Question: What is the name of the tenant mentioned in the document?
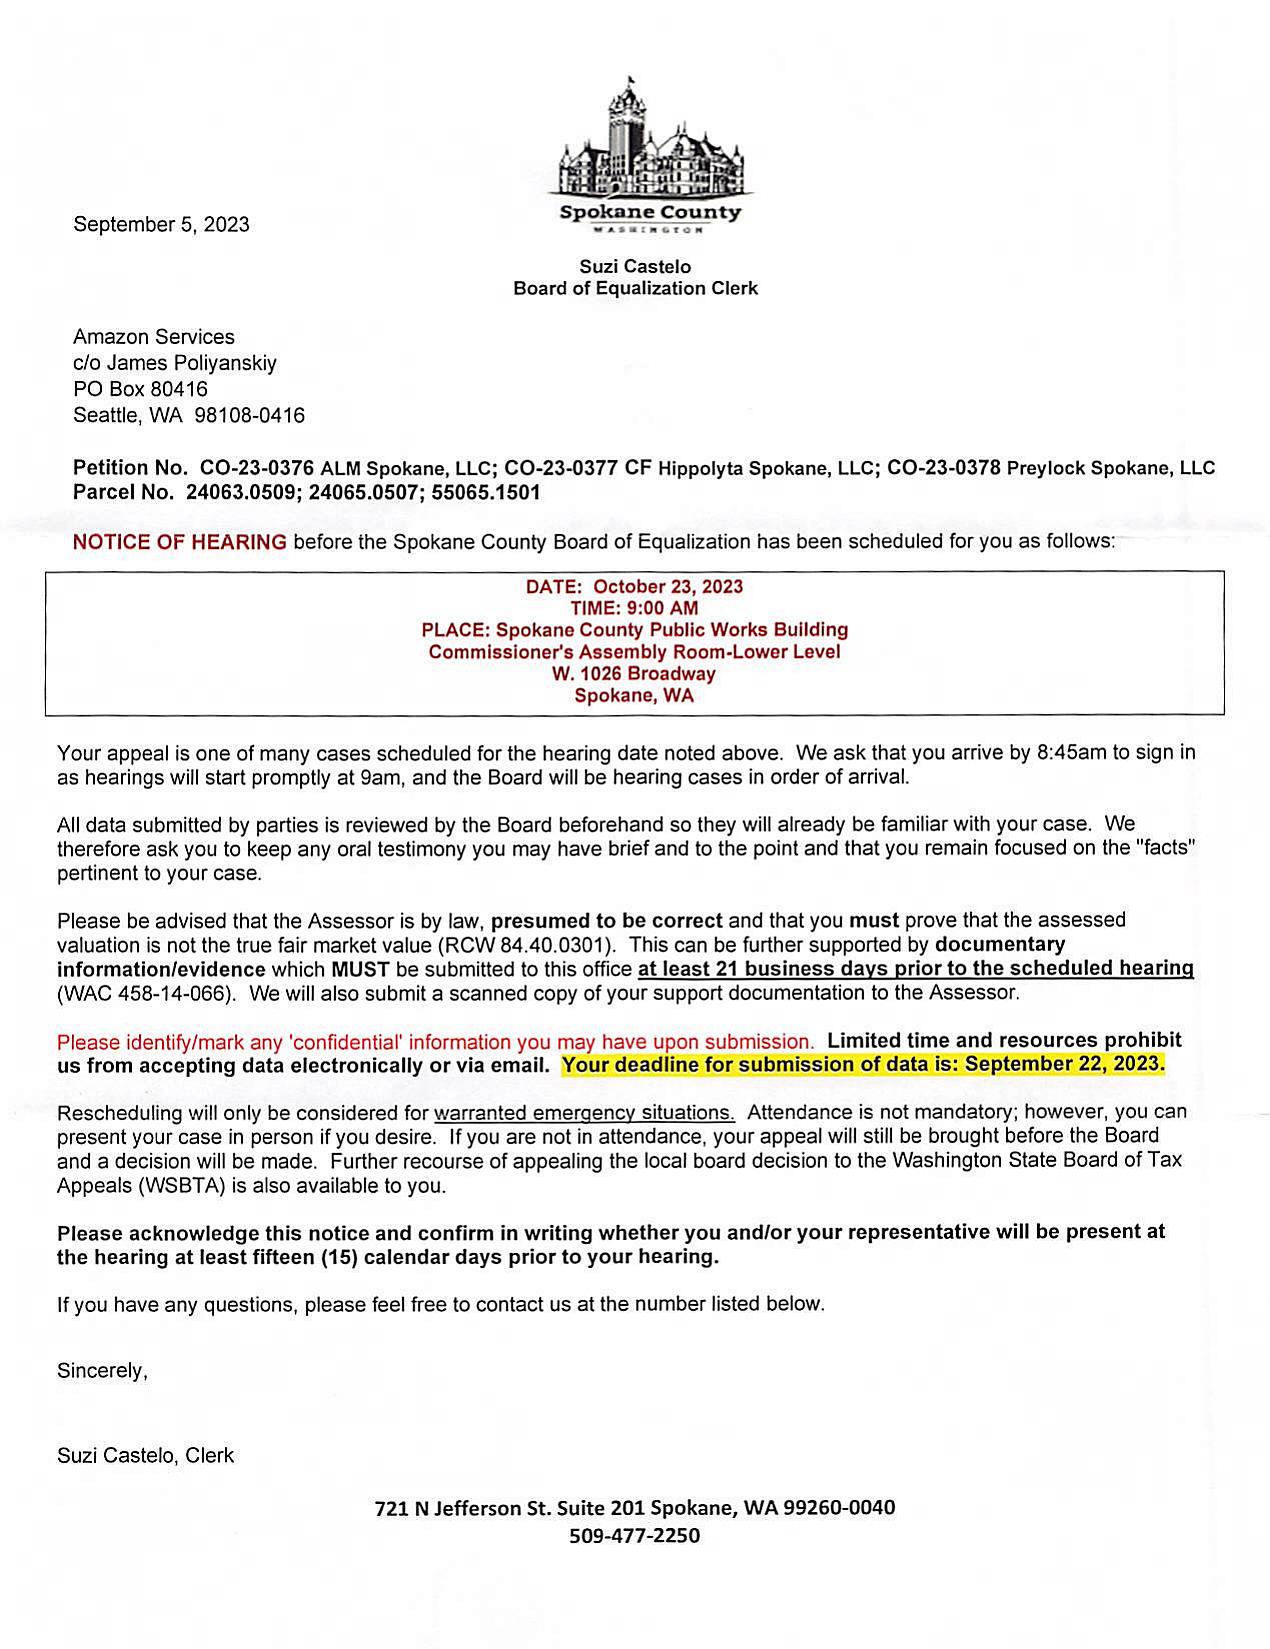
Answer: "ALM Spokane, LLC; CO-23-0377 CF Hippolyta Spokane, LLC; CO-23-0378 Preylock Spokane, LLC"